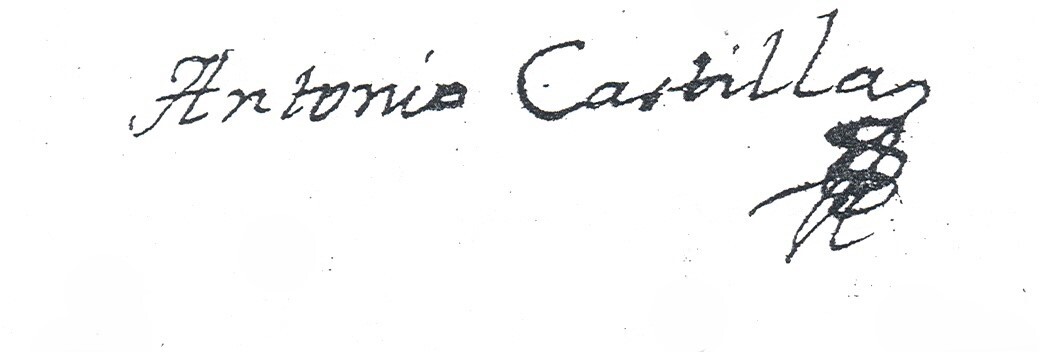
Signature of: antonio castilla